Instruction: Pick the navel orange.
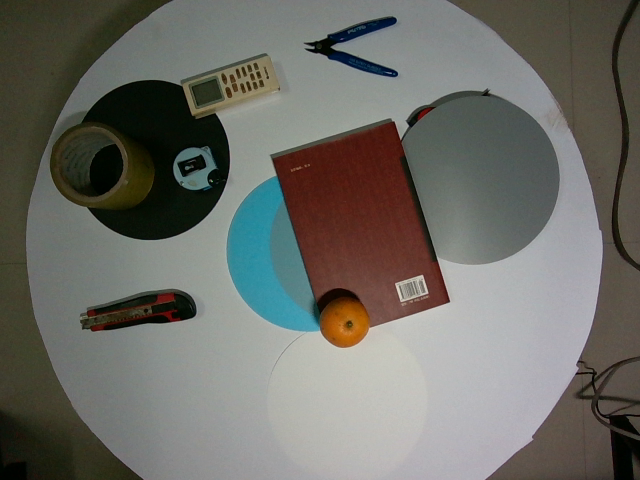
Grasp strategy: vertical